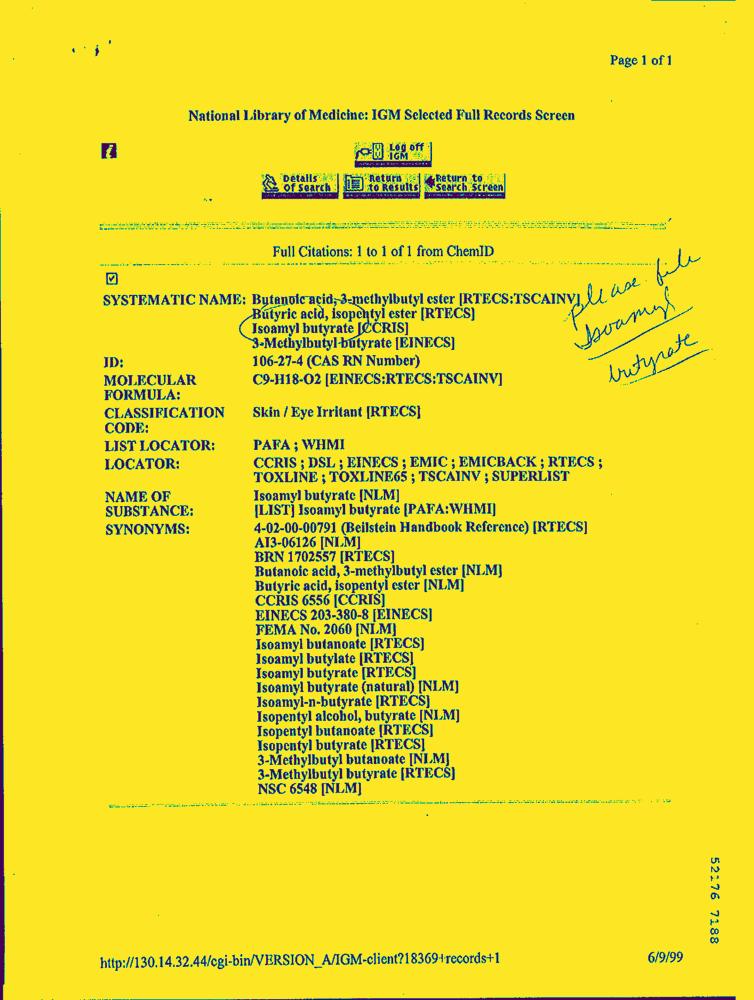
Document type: Invoice-Doc